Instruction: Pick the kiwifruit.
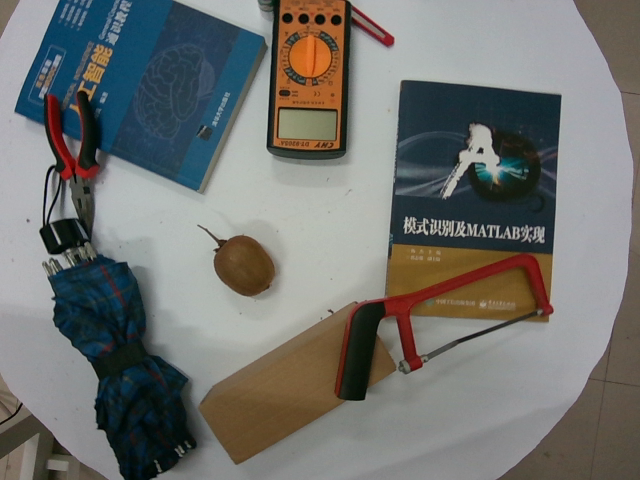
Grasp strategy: vertical